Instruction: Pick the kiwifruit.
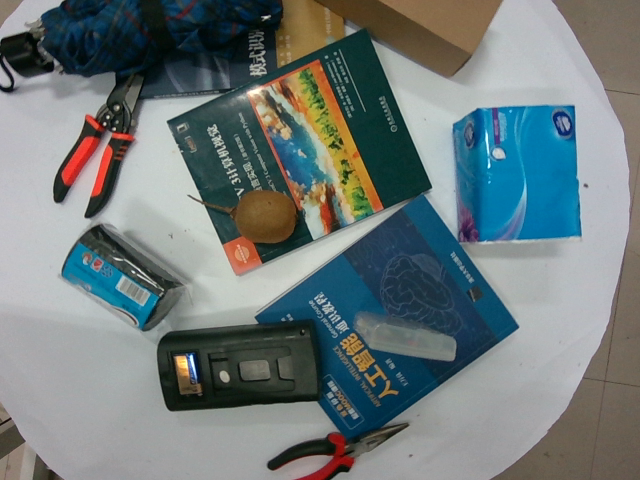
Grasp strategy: vertical